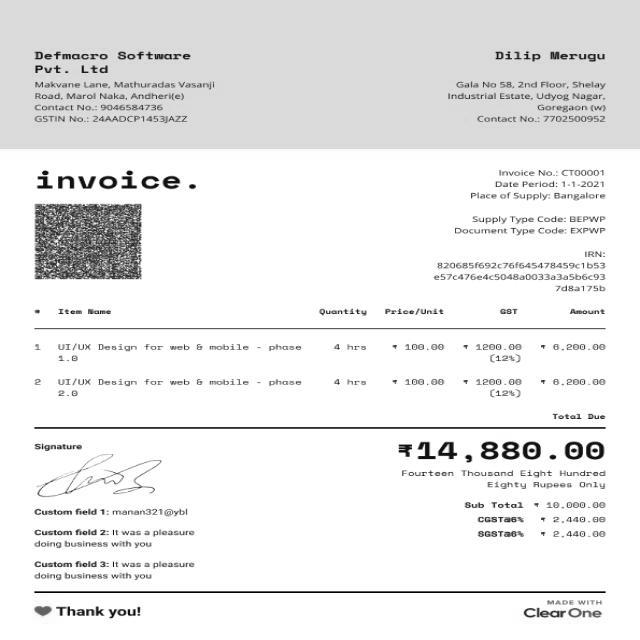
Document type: Invoice